Question: What is the assessed value of the property as noted in the document?
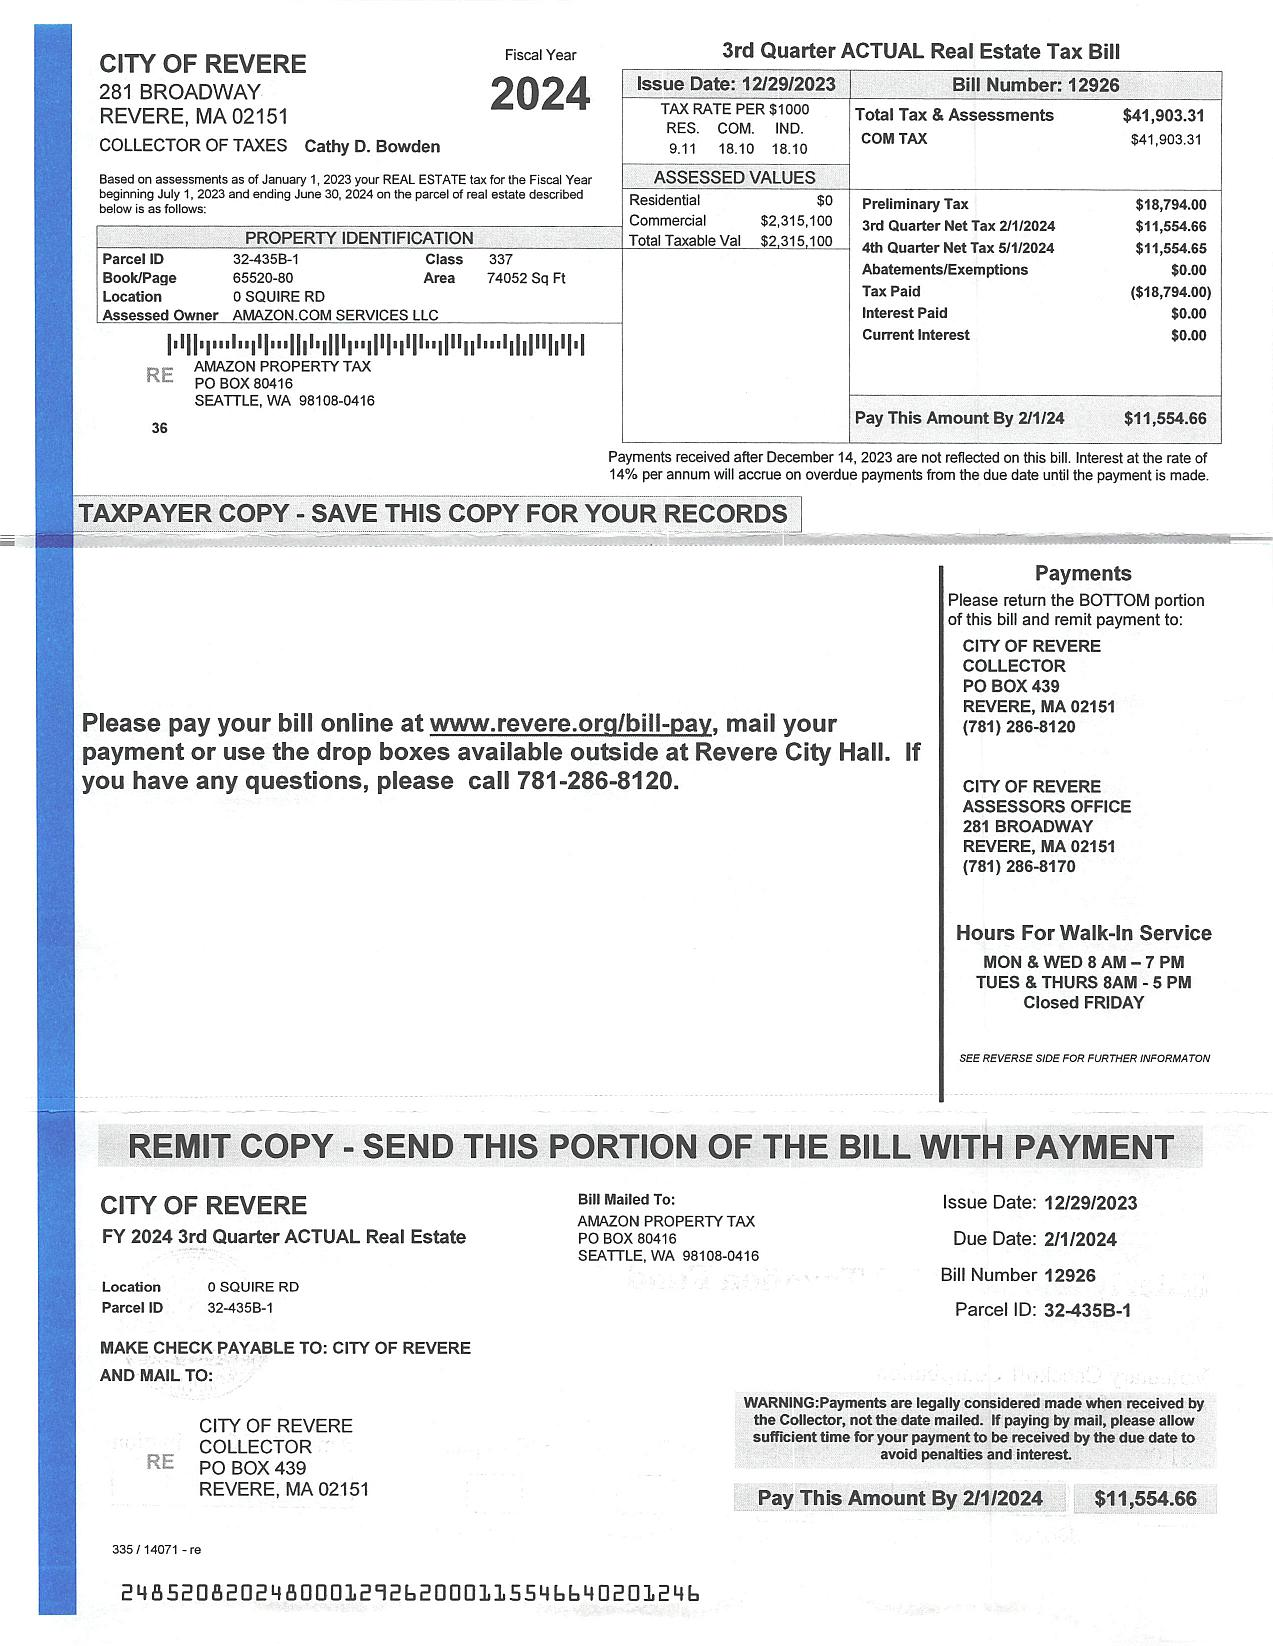
Answer: "2,315,100"